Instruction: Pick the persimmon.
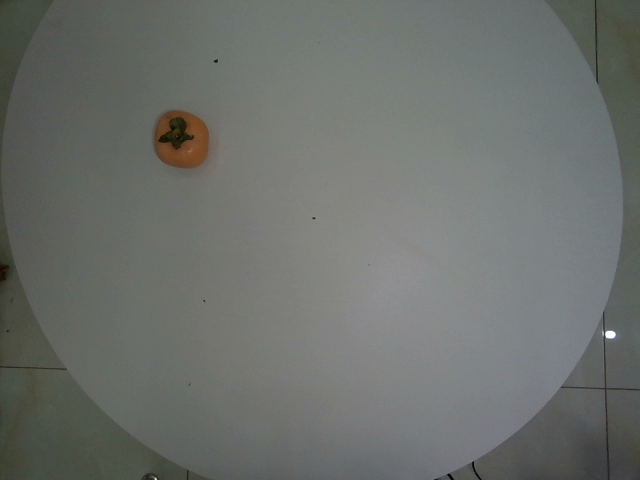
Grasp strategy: vertical